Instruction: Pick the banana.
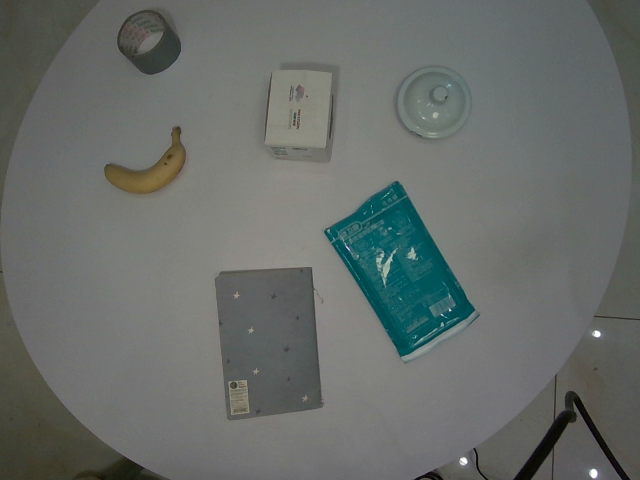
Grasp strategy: vertical